Question: What might the diagnosis be?
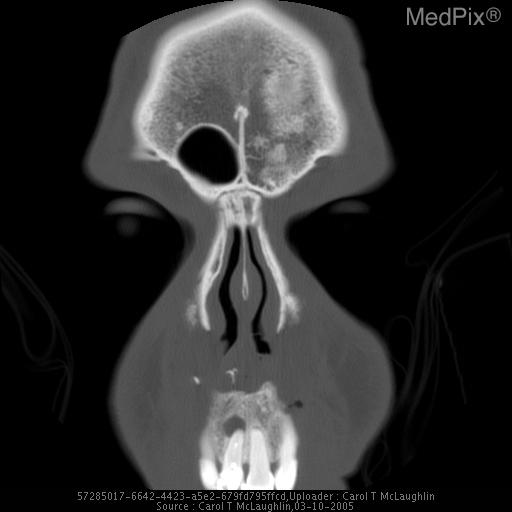
Answer: The possible diagnosis includes Radicular (periapical) cyst--this appearance is fairly characteristic for a radicular cyst, however other considerations include a dentigerous cyst and less likely keratocyst or ameloblastoma..